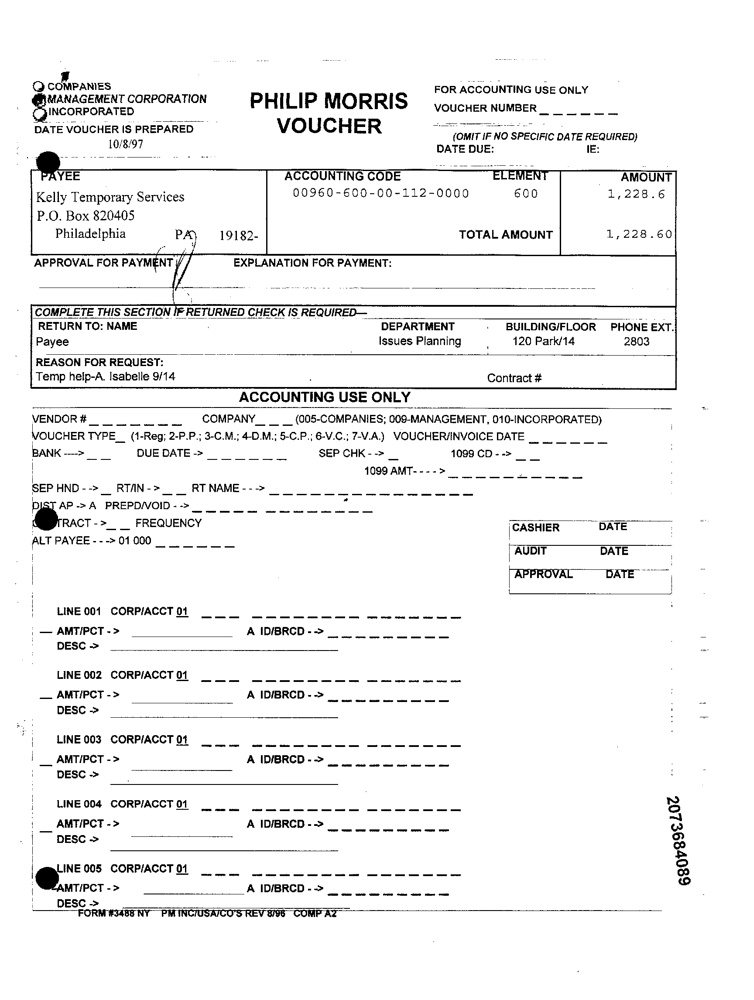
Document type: Invoice